Question: What might the diagnosis be?
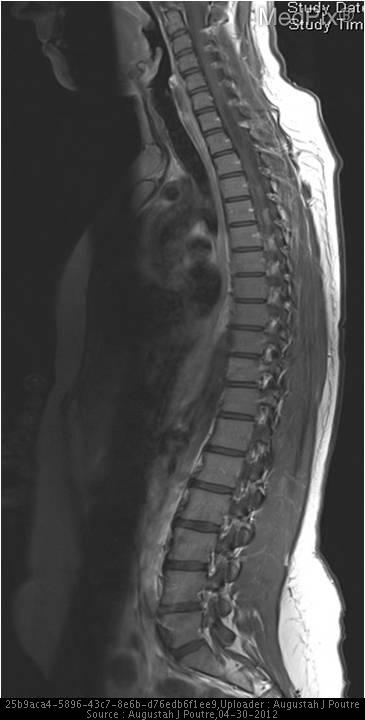
Answer: The possible diagnosis includes Cerebellar tonsillar herniation differential includes: space occupying lesions or mass effect within the posterior fossa and Chiarir II malformation.

Syrinx differential includes cord masses..